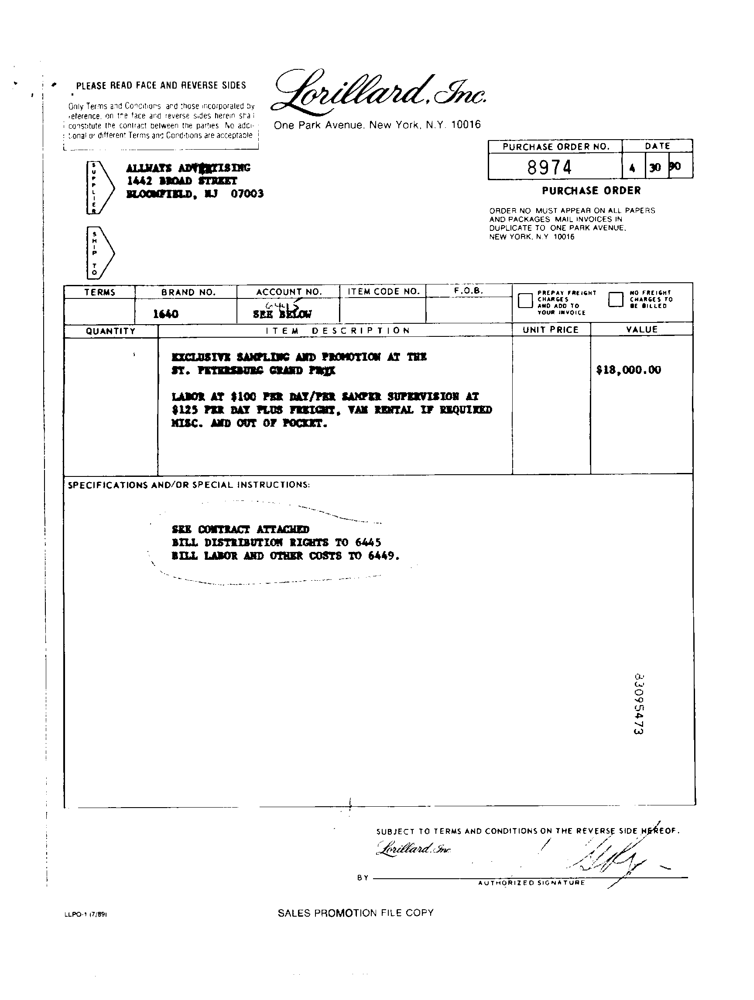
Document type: Invoice